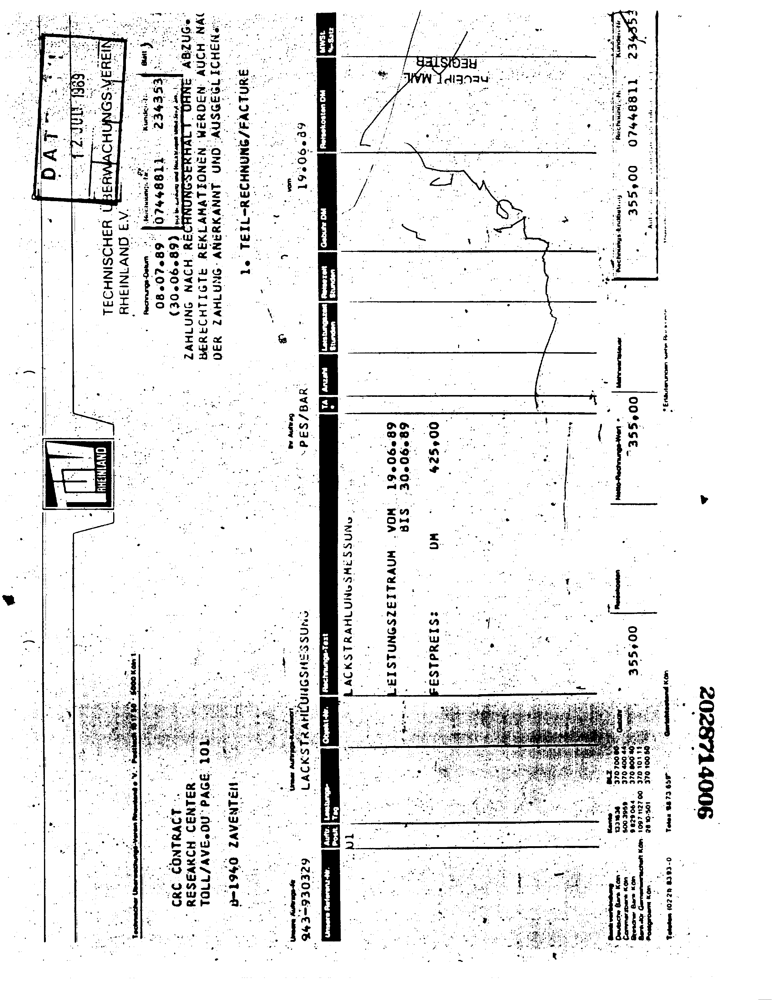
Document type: Invoice